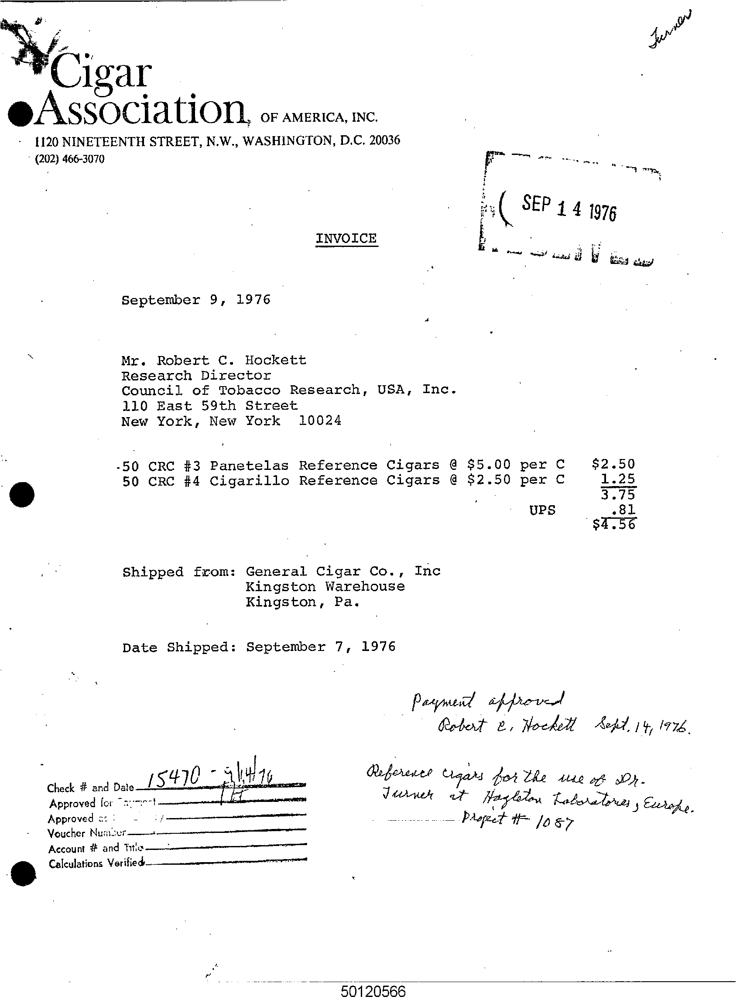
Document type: Invoice